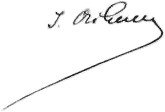
Signature of: ilarion ohienko